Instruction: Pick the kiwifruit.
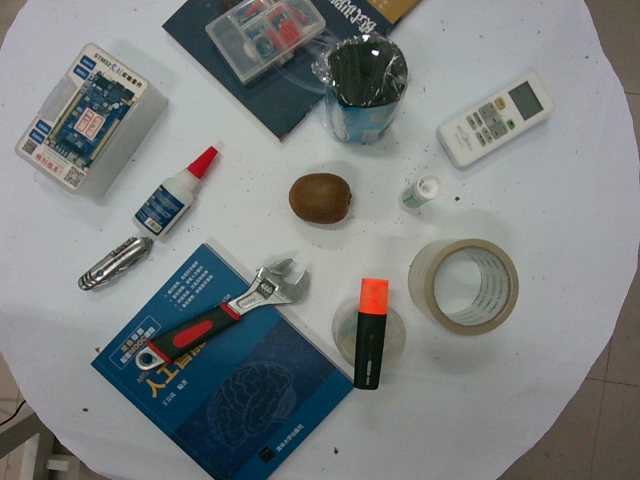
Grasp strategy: vertical